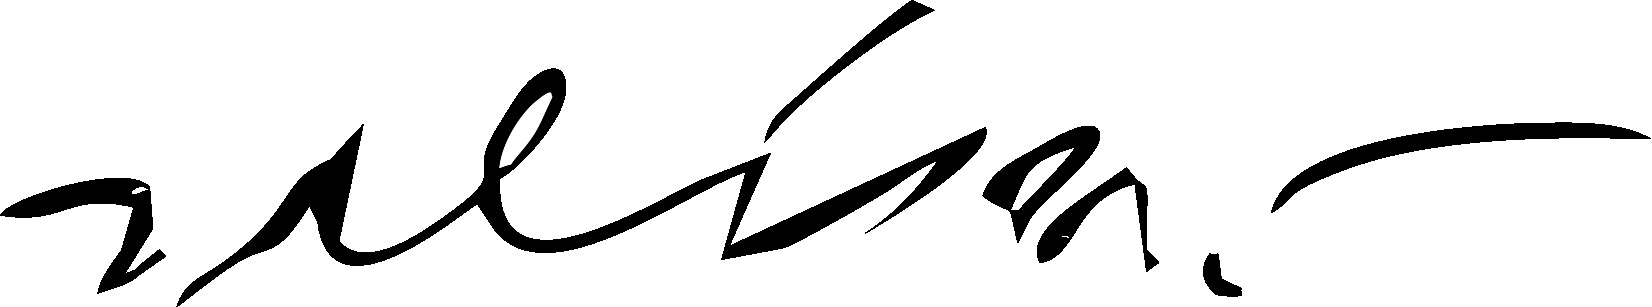
Signature of: salis subhi aprilian